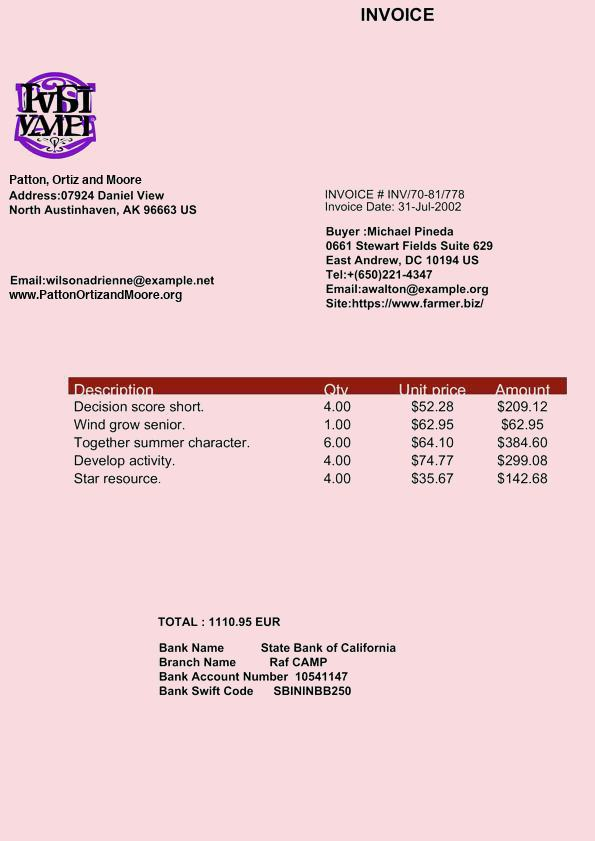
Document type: Invoice